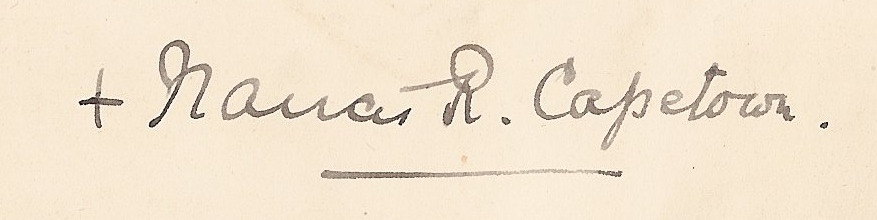
Signature of: francis phelps